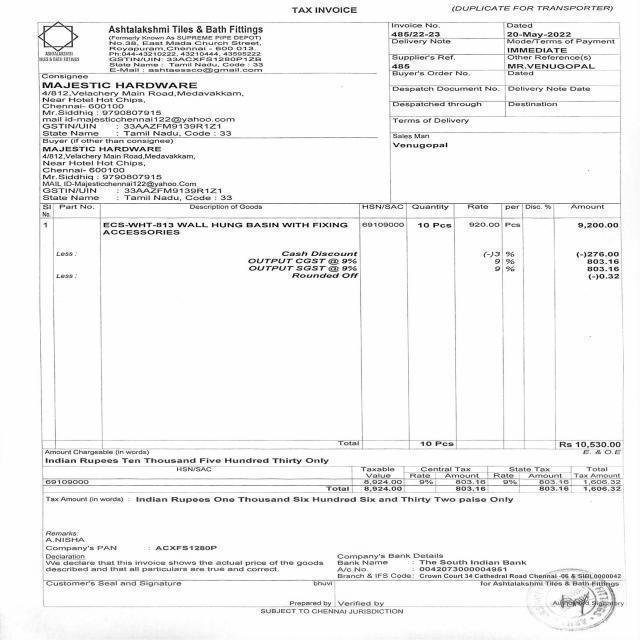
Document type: Invoice